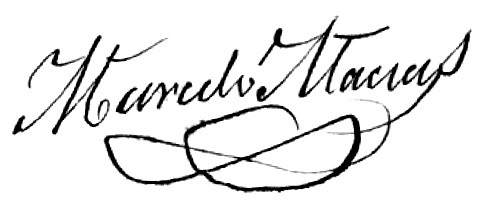
Signature of: marcelo macías